Question: What is the suspected problem?
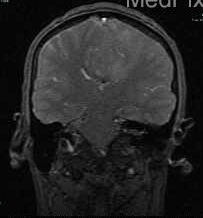
Answer: The findings suggest Large homogeneously enhancing lesion based in the dura of the falx, and pressing on the anterior cerebral hemisphere.  There is rightward mass effect on the falx as well as inferior displacement of the body of the corpus callosum with partial effacement of the third ventricle.  The mass looks extraaxial, but has intraaxial vasogengenic edema in frontal lobes surrounding the mass.. Coronal MR T2 FGRE. The patient might have a history of 21 y.o. man with a new onset seizure and severe headaches..